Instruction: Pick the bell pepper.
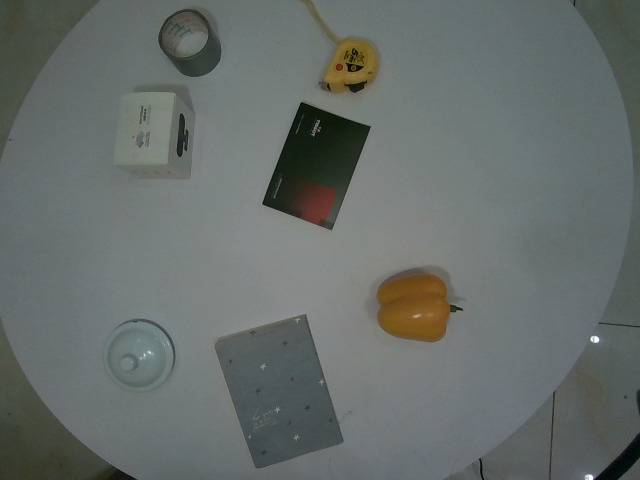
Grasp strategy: vertical